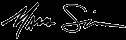
Signature of: marcus simon